Question: How does the patient history play a role?
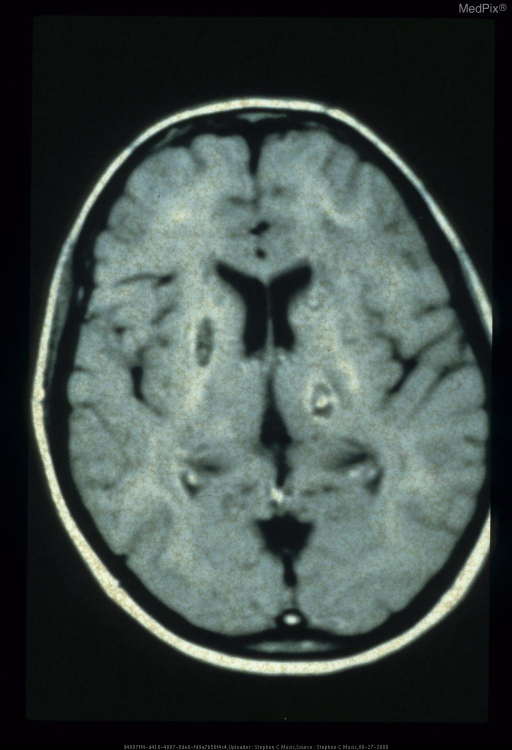
Answer: The patient's history of 25 y.o. woman is key in understanding the case.